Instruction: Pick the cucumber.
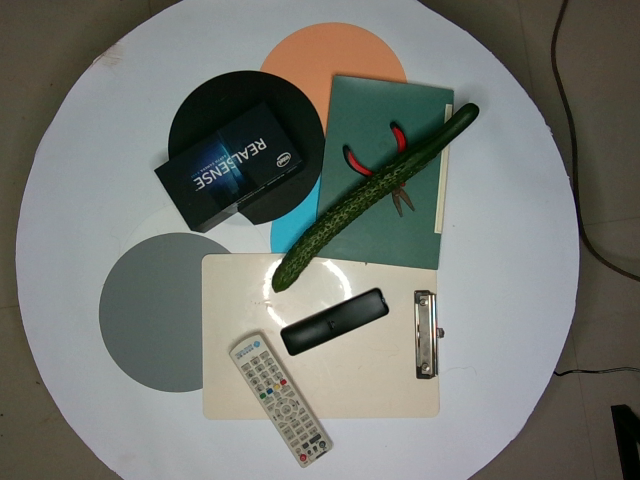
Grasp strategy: vertical